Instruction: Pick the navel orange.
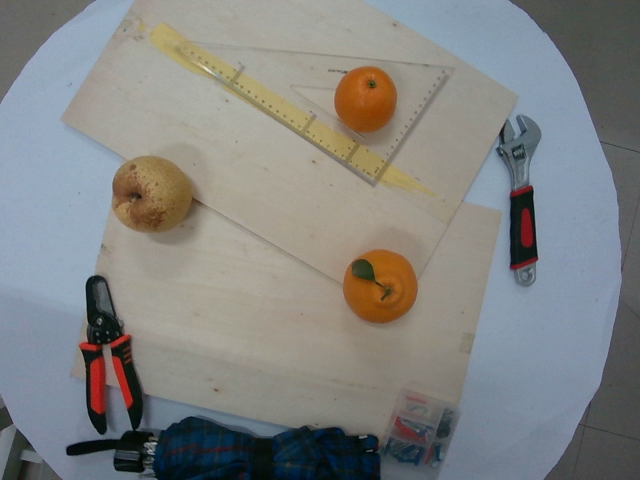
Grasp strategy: vertical